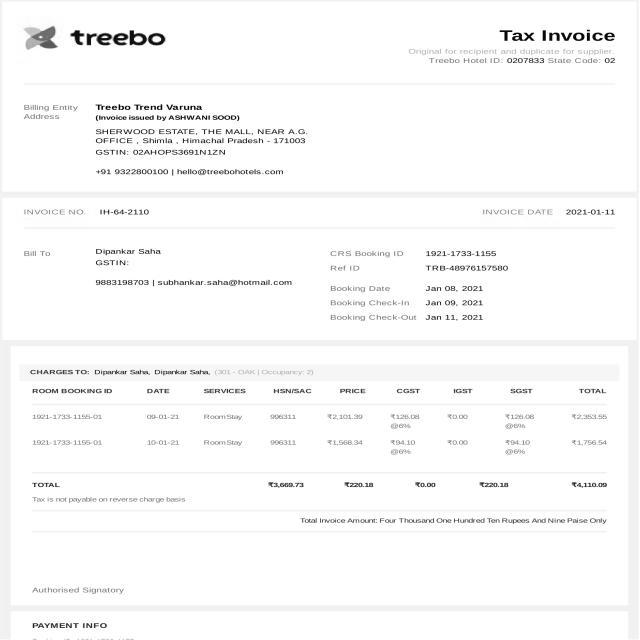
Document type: Invoice